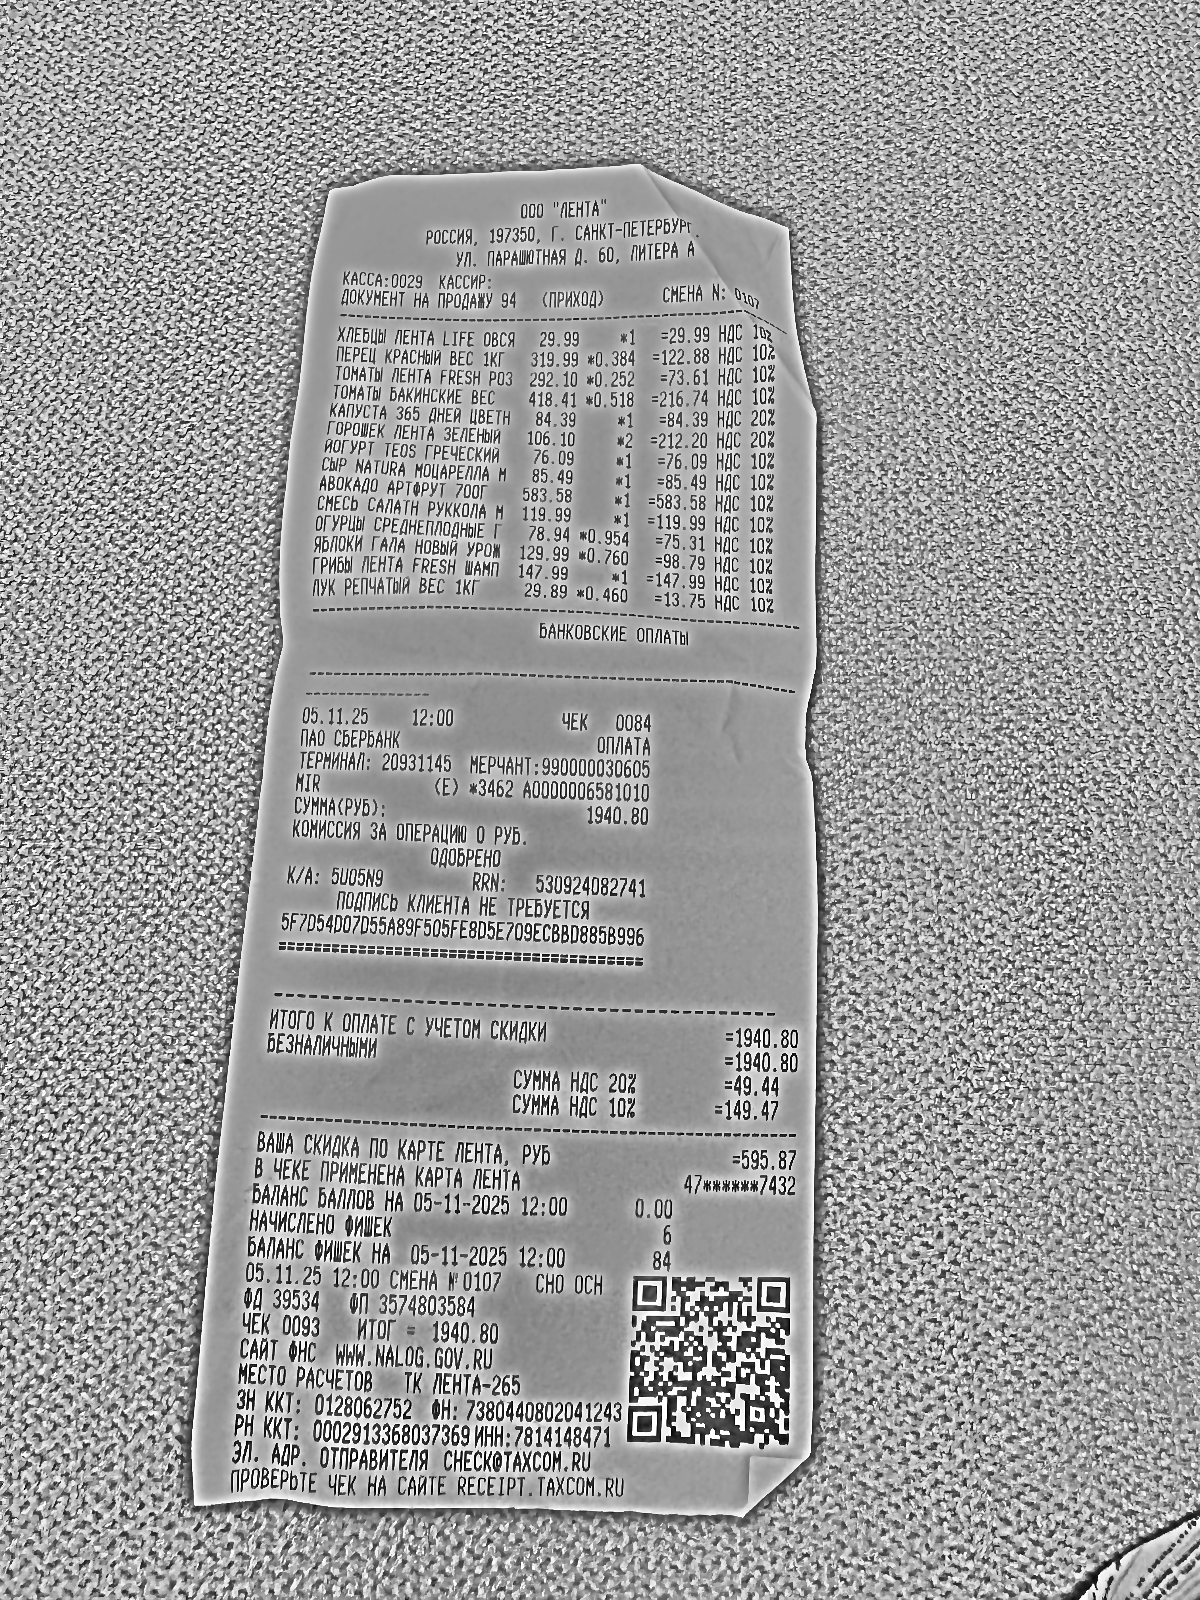
Продавец: ООО "ЛЕНТА"
ИНН: 7814148471
Дата: 05.11.25
Товары: ХЛЕБЦЫ ЛЕНТА LIFE OBСЯ; ПЕРЕЦ КРАСНЫЙ ВЕС 1КГ; ТОМАТЫ ЛЕНТА FRESH РОЗ; ТОМАТЫ БАКИНСКИЕ ВЕС; КАПУСТА 365 ДНЕЙ ЦВЕТН; ГОРОШЕК ЛЕНТА ЗЕЛЕНЫЙ; ЙОГУРТ TEOS ГРЕЧЕСКИЙ; СЫР NАТURA МОЦАРЕЛЛА М; АВОКАДО АРТФРУТ 700Г; СМЕСЬ САЛАТН РУККОЛА М; ОГУРЦЫ СРЕДНЕПЛОДНЫЕ Г; ЯБЛОКИ ГАЛА НОВЫЙ УРОЖ; ГРИБЫ ЛЕНТА FRESH ШАМП; ЛУК РЕПЧАТЫЙ ВЕС 1КГ
Количество: 1; 0.384; 0.252; 0.518; 1; 2; 1; 1; 1; 1; 0.954; 0.760; 1; 0.460
Цена: 29.99; 319.99; 292.10; 418.41; 84.39; 106.10; 76.09; 85.49; 583.58; 119.99; 78.94; 129.99; 147.99; 29.89
Сумма: 29.99; 122.88; 73.61; 216.74; 84.39; 212.20; 76.09; 85.49; 583.58; 119.99; 75.31; 98.79; 147.99; 13.75
Итого: 1940.80